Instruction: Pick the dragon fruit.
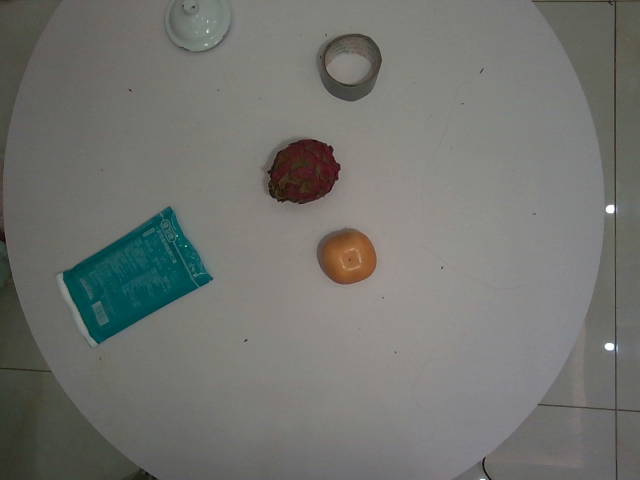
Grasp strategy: vertical